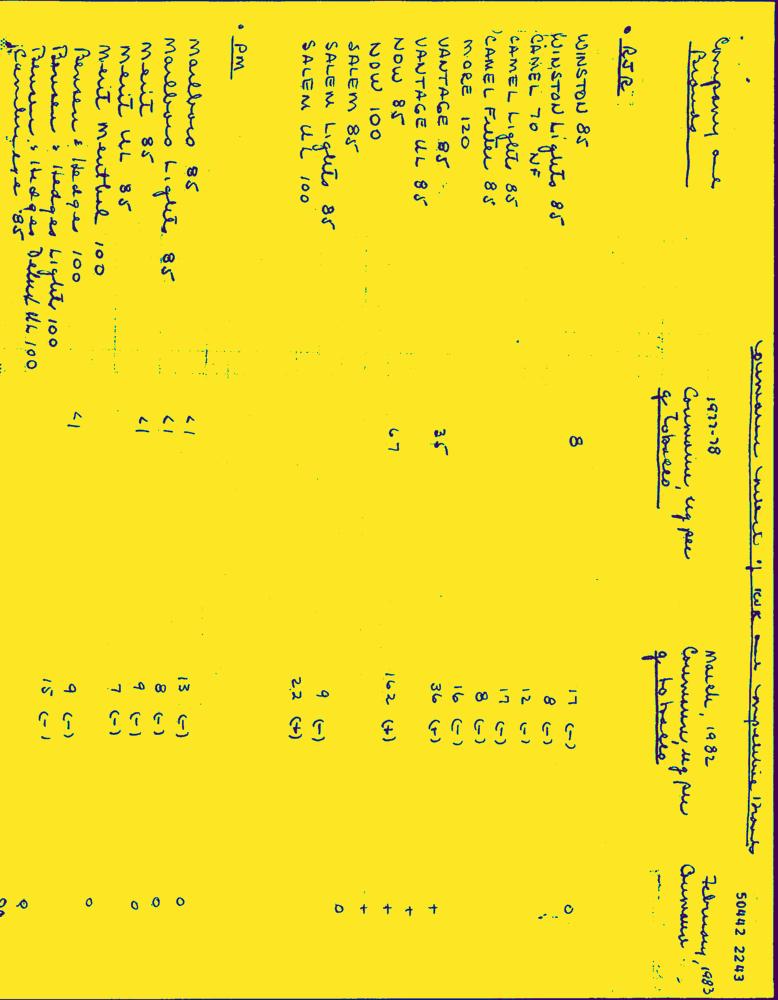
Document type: Hand-Written